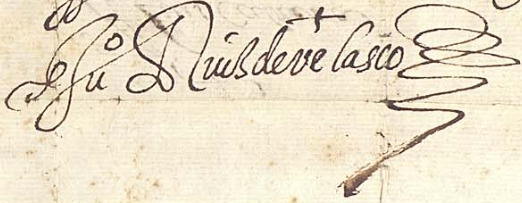
Signature of: juan ruiz de velasco y val san martín